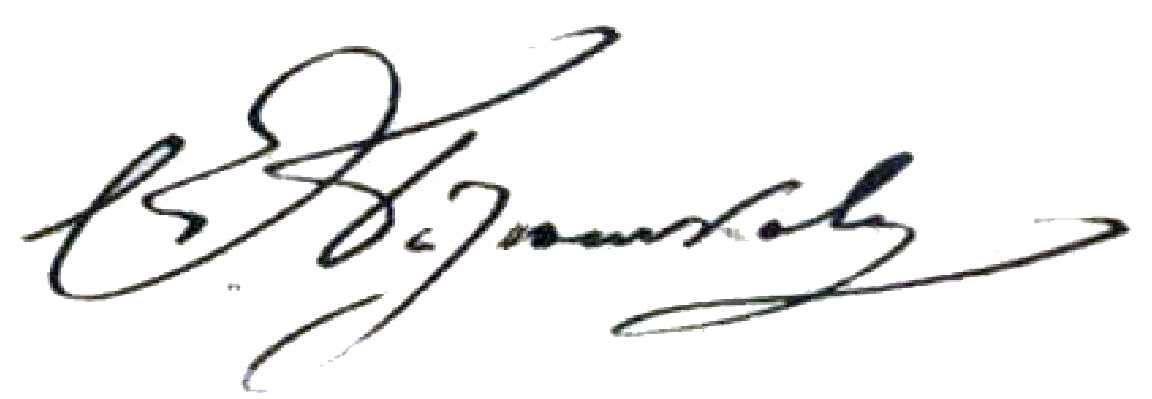
Signature of: fyodor batyushkov